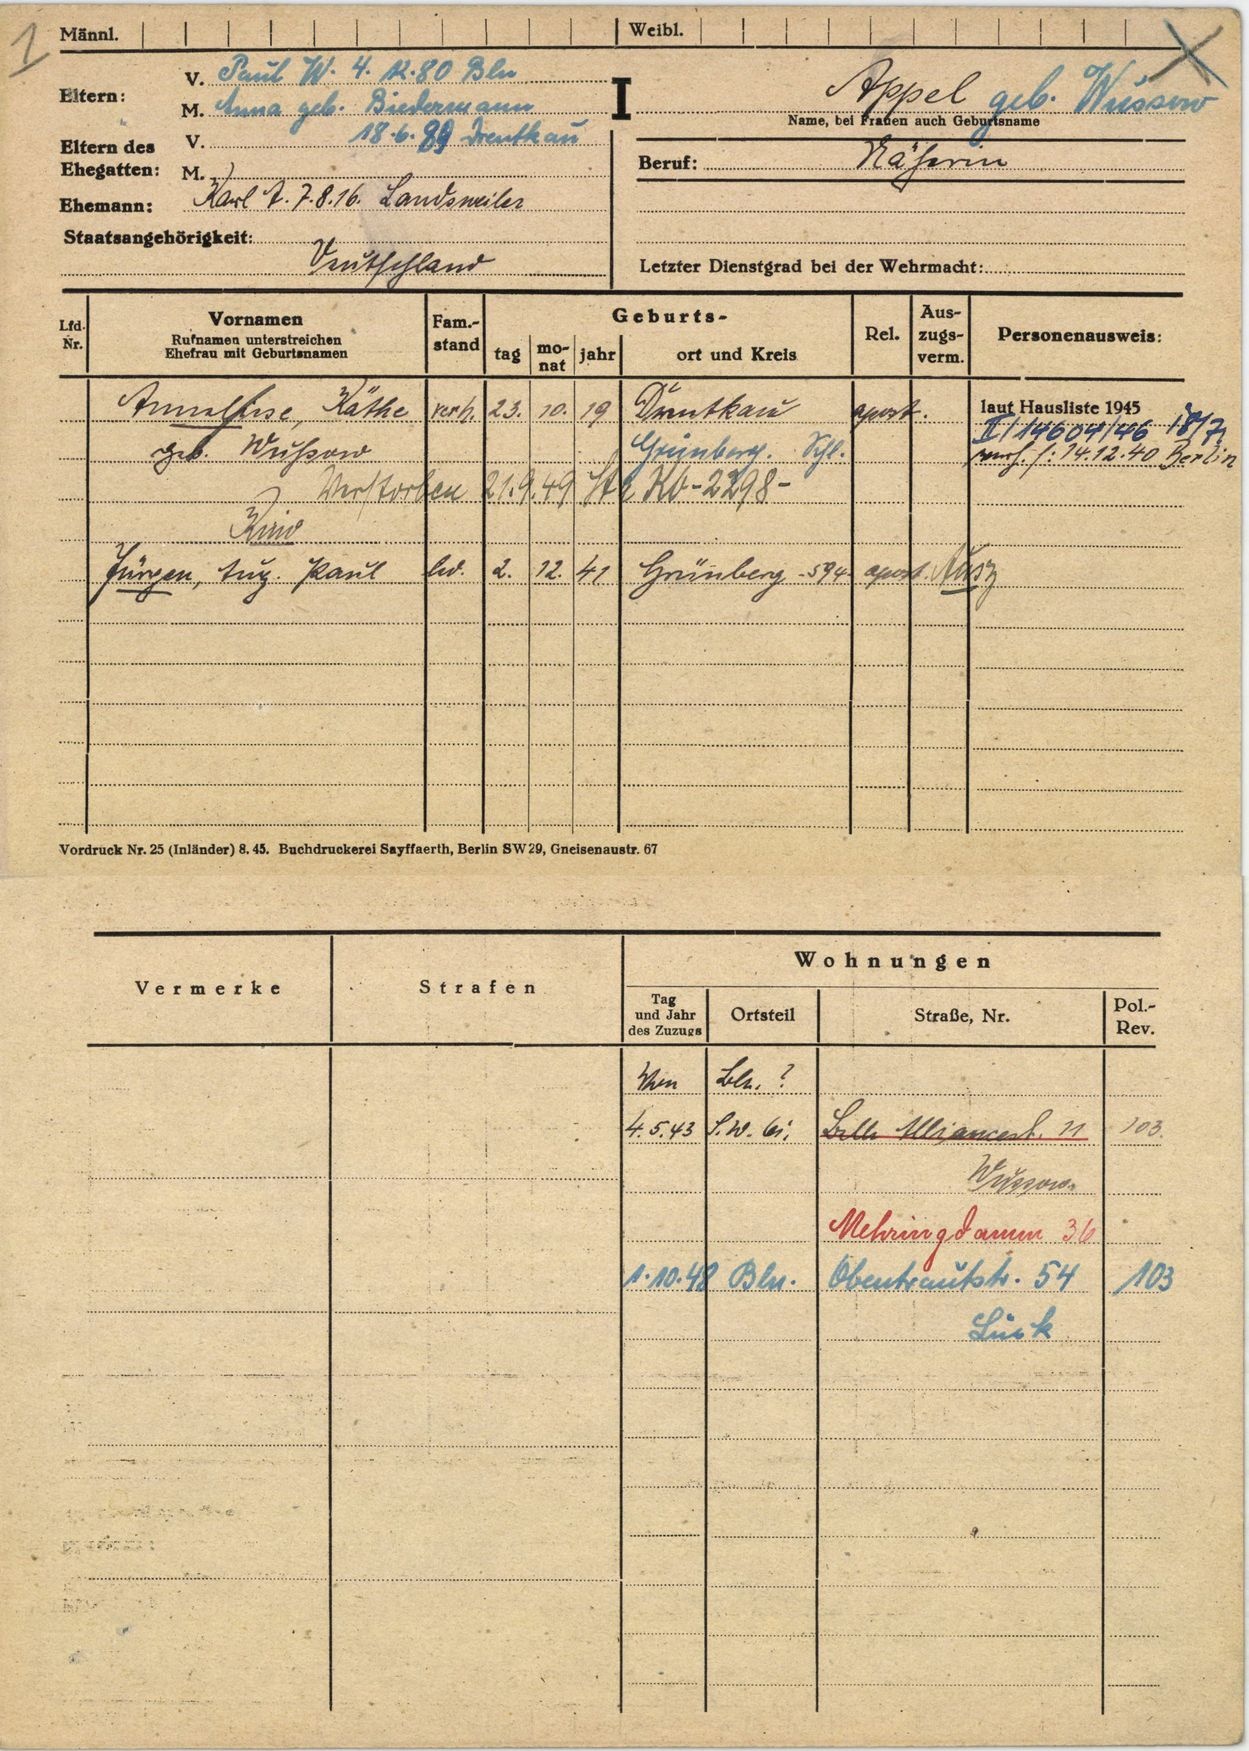
Appel geb. Wussner